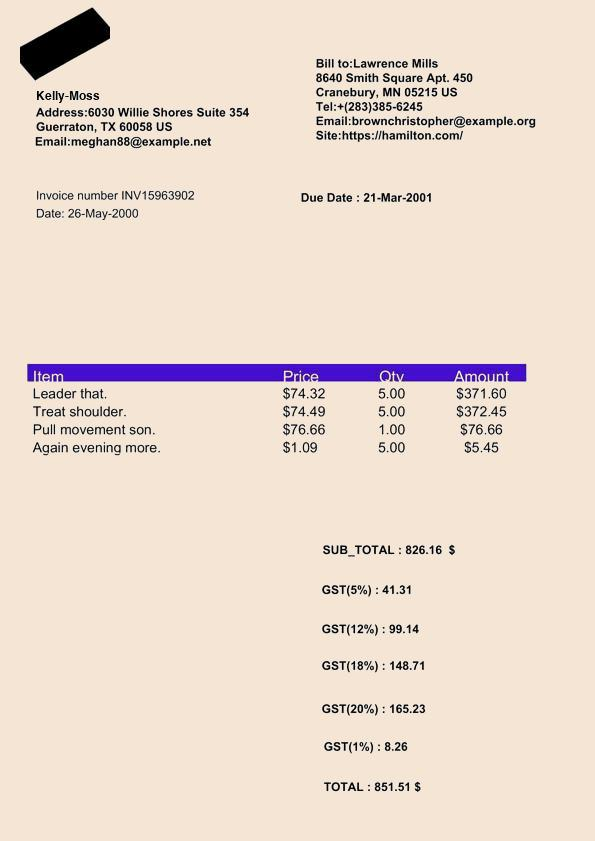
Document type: Invoice